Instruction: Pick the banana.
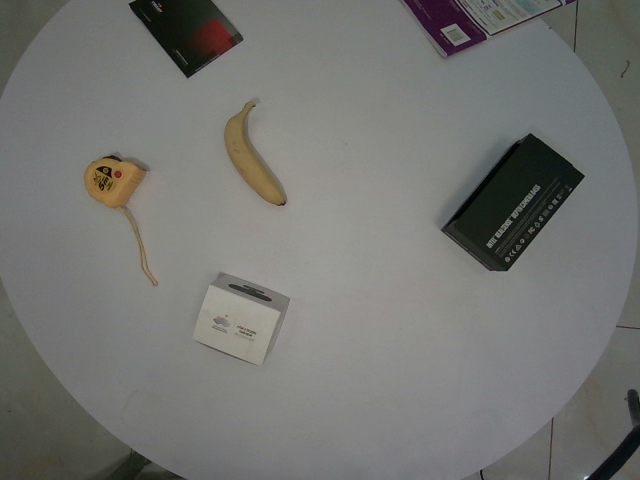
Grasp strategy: vertical